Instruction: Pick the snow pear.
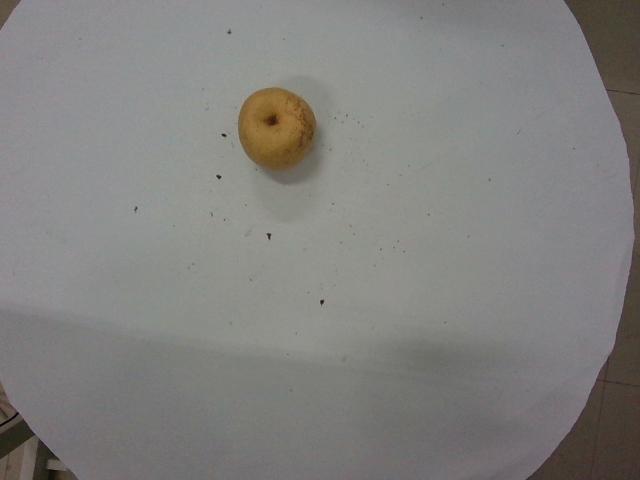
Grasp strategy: vertical